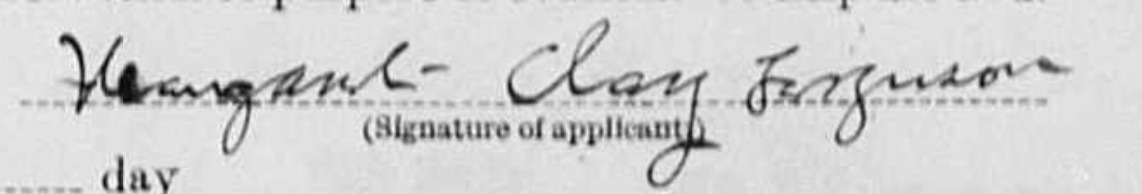
Signature of: margaret clay ferguson